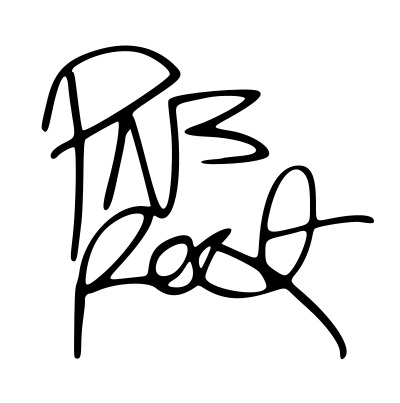
Signature of: pnb rock